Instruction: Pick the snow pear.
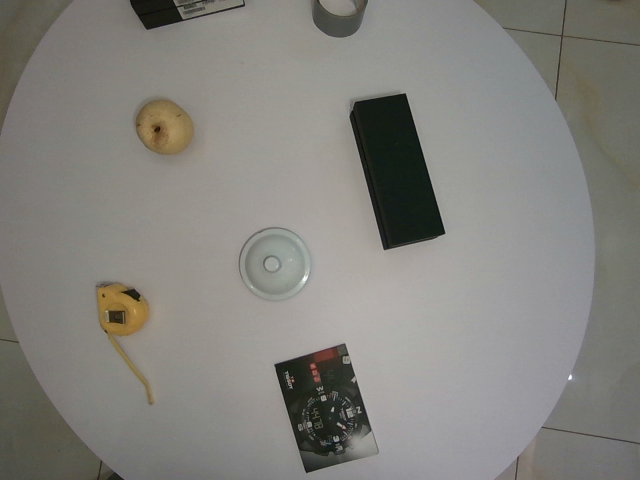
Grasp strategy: vertical